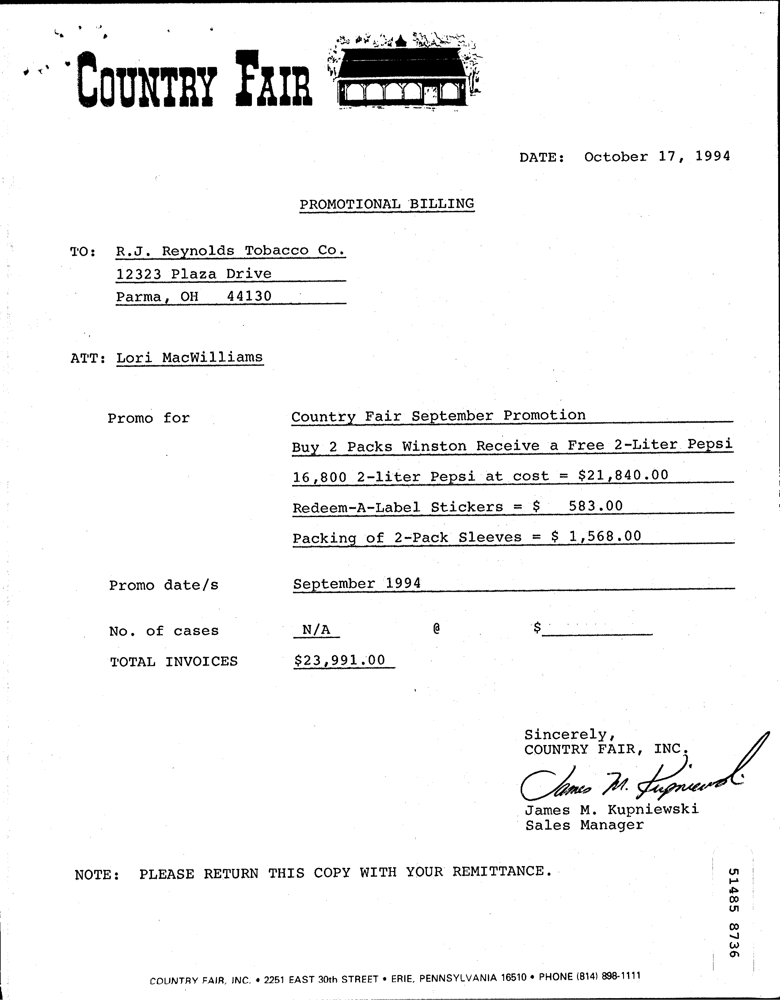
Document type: Invoice